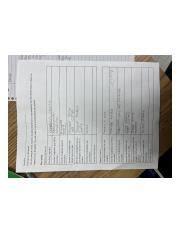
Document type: Invoice